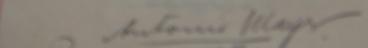
Signature of: antônio de castro mayer